Question: What is the property identification or parcel number listed?
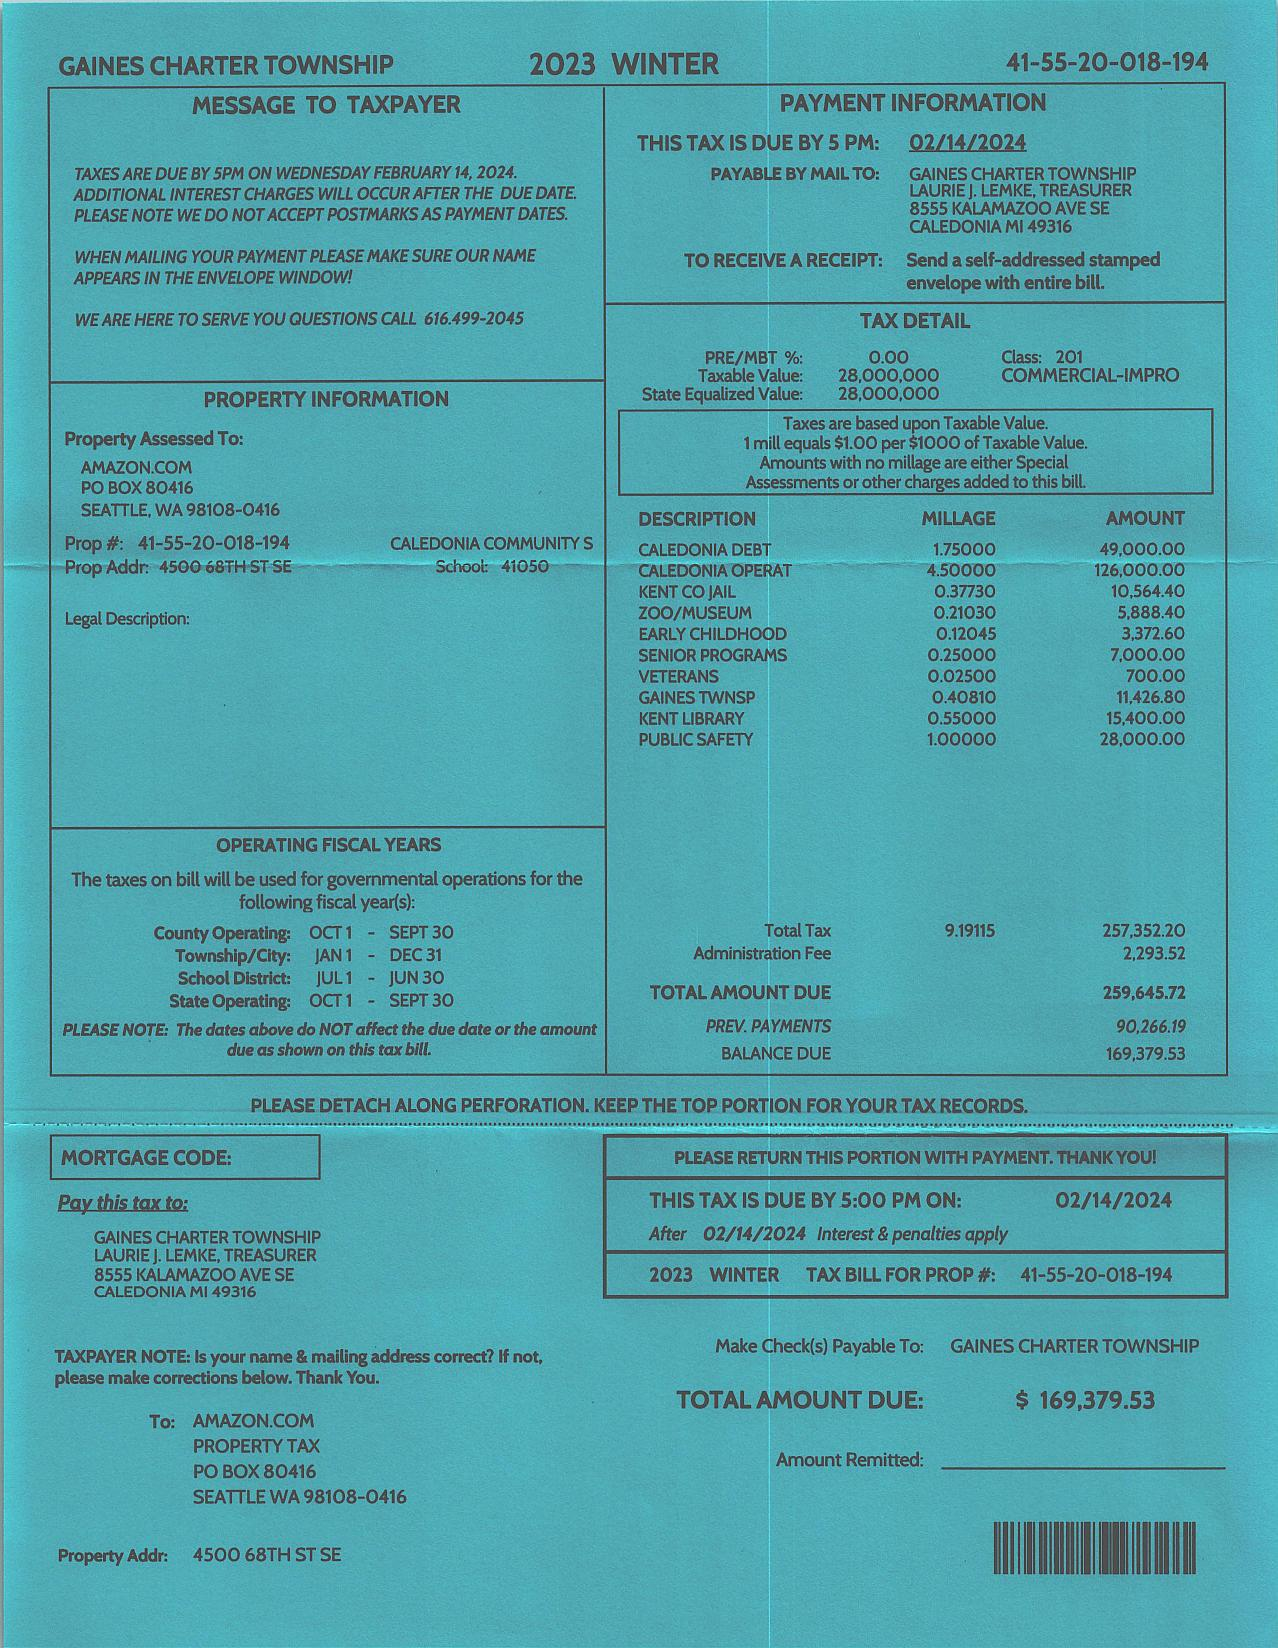
Answer: "41-55-20-018-194"